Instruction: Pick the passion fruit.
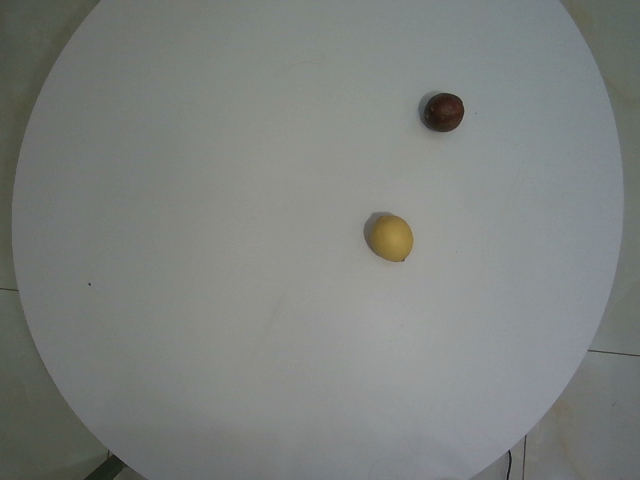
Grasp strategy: vertical